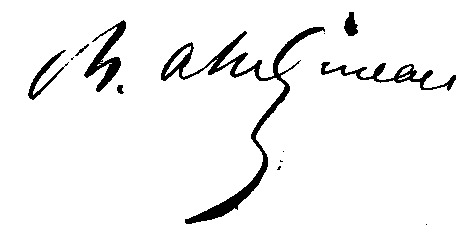
Signature of: charles asselineau